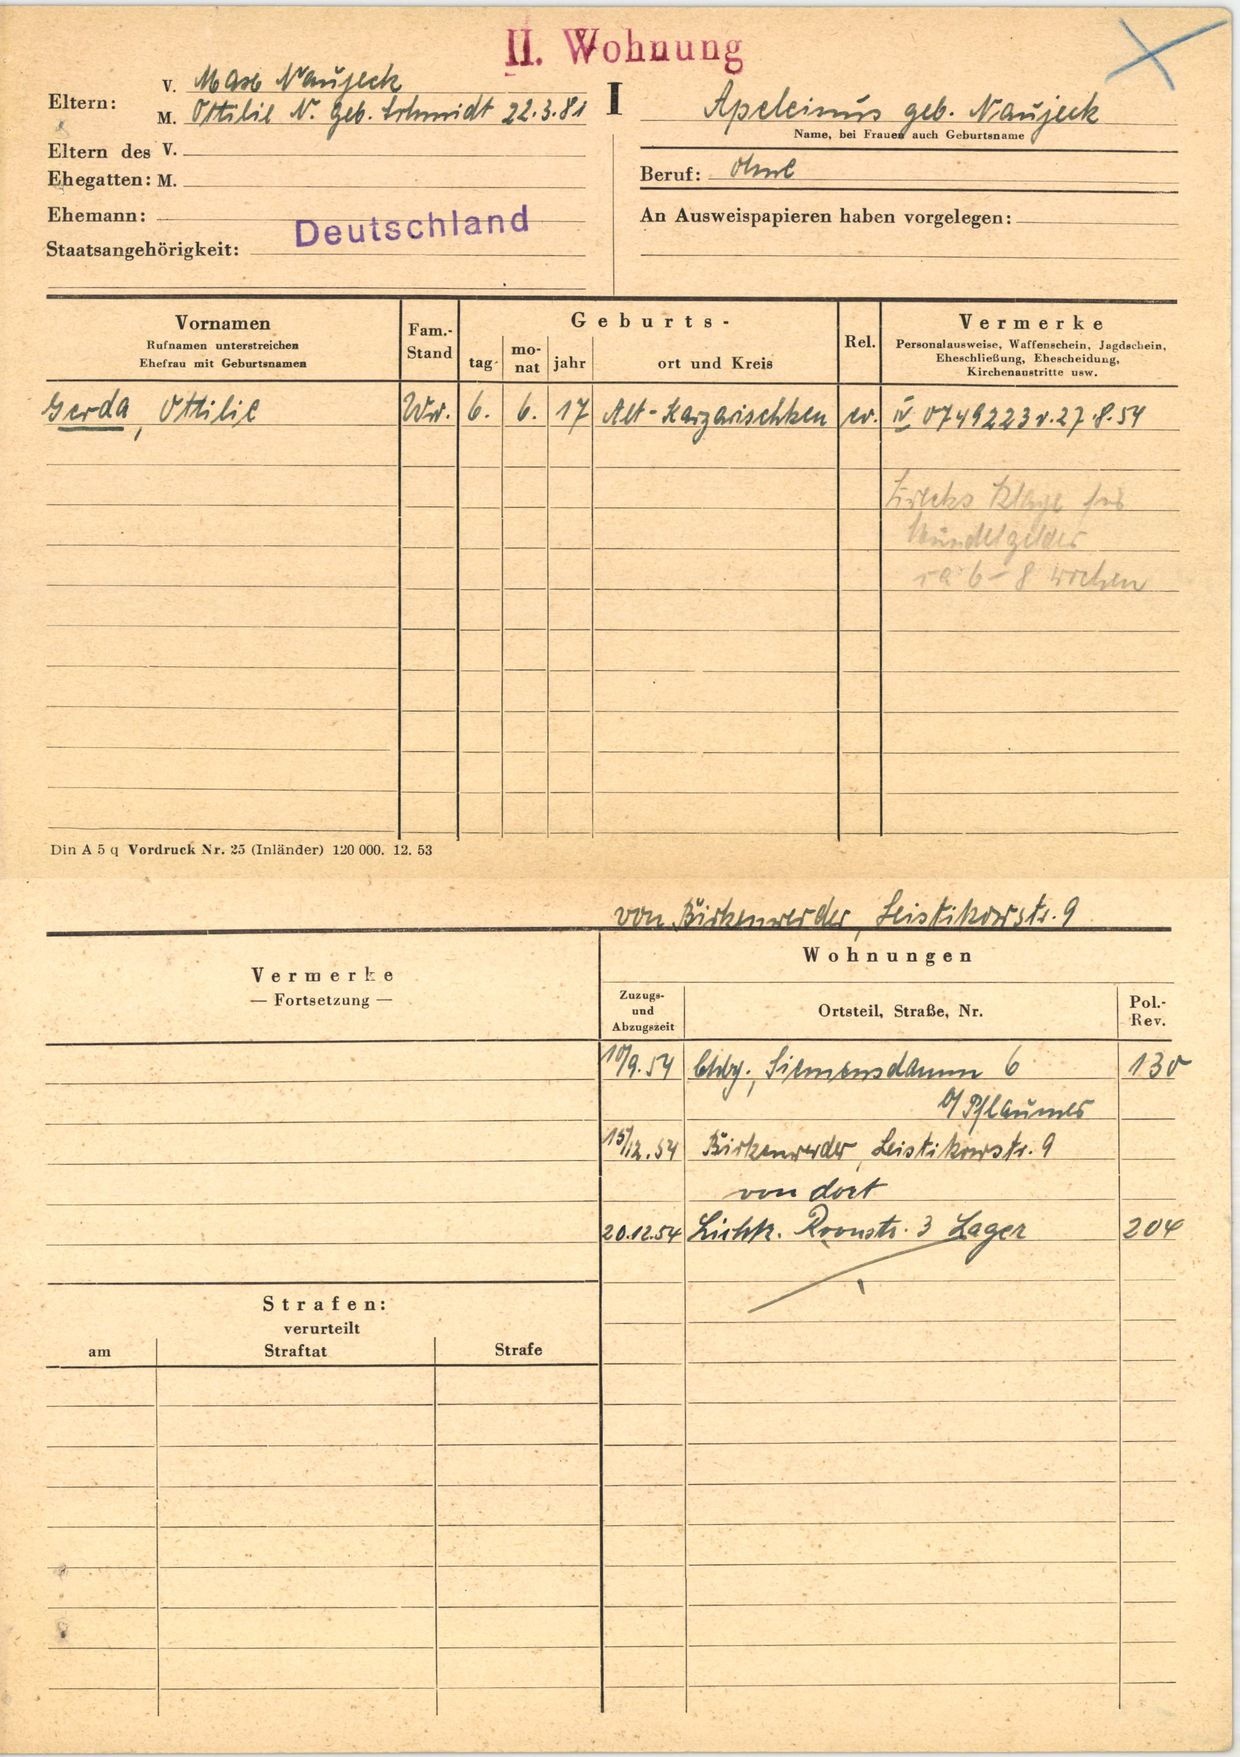
Apeleinus geb. Nanjeck